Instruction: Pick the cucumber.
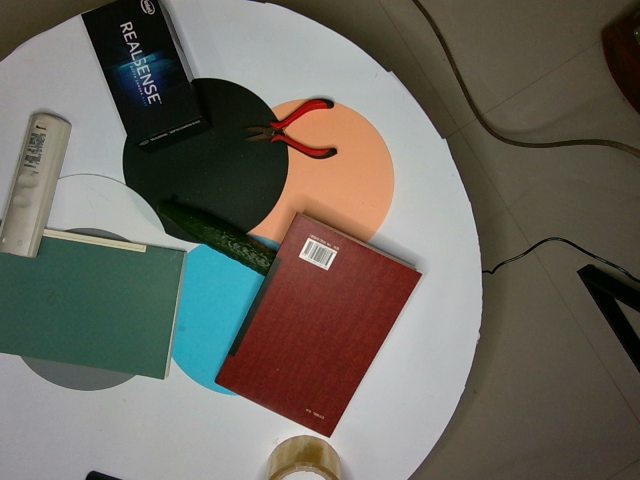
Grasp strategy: vertical